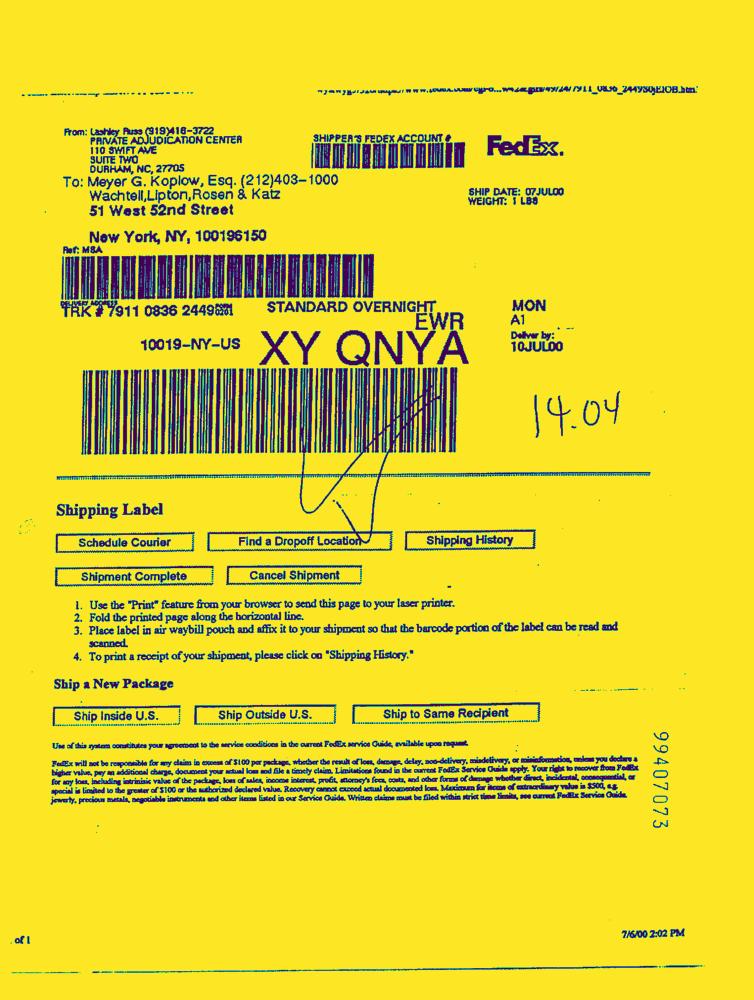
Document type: Invoice-Doc